Extract the amount written in words, the amount in digits, the name of the payee, the date on the cheque, and the bank's name from the image.
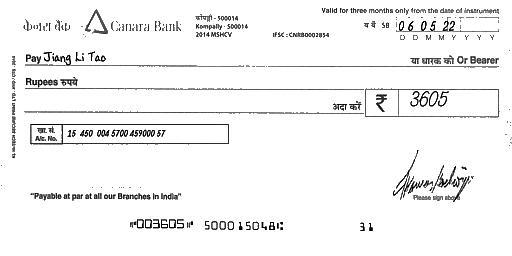
amt_in_words:
amt_in_figures: 3605
payee_name: Jiang Li Tao
bank_name: Canara Bank
cheque_date: 06/05/22